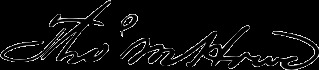
Signature of: thomas marshall howe